Question: Explain the disease:
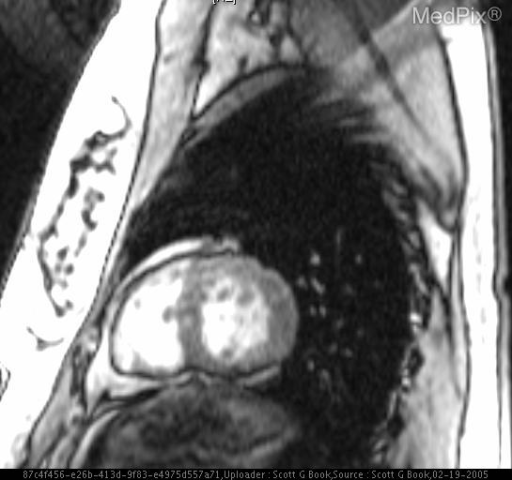
Answer: The disease is discussed as: Congenital absence of the pericardium is a rare anomaly which usually (67%) occurs on the left side. A complete form exists and is usually diagnosed incidentally. Normally, the aortopulmonary window is covered by pericardium and contains some fat.  Left sided pericardial absence absence allows interposition of lung between the aorta and and the main segment of the pulmonary artery. The defect usually causes the heart to rotate to the left.  Sometimes, the left atrial appendage can bulge through the defect. Associated congenital heart defects include atrial septal defect, patent ductus arteriosus, mitral valve stenosis, or tetralogy of Fallot.

Clinical:
Patients are often asymptomatic and the defect is found incidentally. The defect may cause herniation and strangulation of parts of the left heart. Symptoms can include syncope, chest pain or arrhythmias. Death may be caused by torsion of the great arteries, constriction of a coronary artery or herniation and/or incarceration of the left atrial appendage.

Imaging:
Chest x-ray shows left-sided displacement and posterior bulging of the heart. Herniation of the left atrial appendage resembles enlargement of the pulmonary artery. On echocardiography excessive cardiac motion and enlargement of the left atrial appendage may be seen. Definitive diagnosis can by obtained with  MRI and CT.   Interposition of lung between the aorta and left pulmonary artery is diagnostic.

Treatment:
The defect can be enlarged or patched surgically to alleviate herniation.